Question: What appears to be the issue?
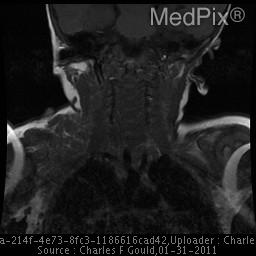
Answer: The findings suggest Lobulated, intensely enhancing mass lesion with high flow intralesional vessels.. Coronal T1 image demonstrating a lobulated infiltrating mass within the right supraclavicular space which is isointense to muscle.. The patient might have a history of 15 month old baby girl with enlarging right supraclavicular / shoulder mass..